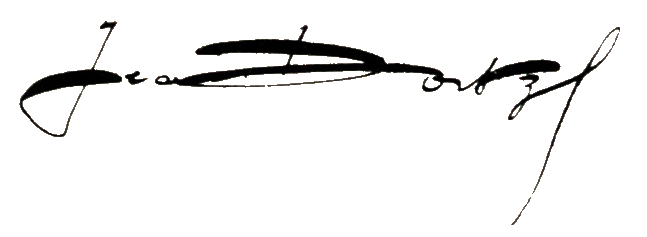
Signature of: jeanne dortzal